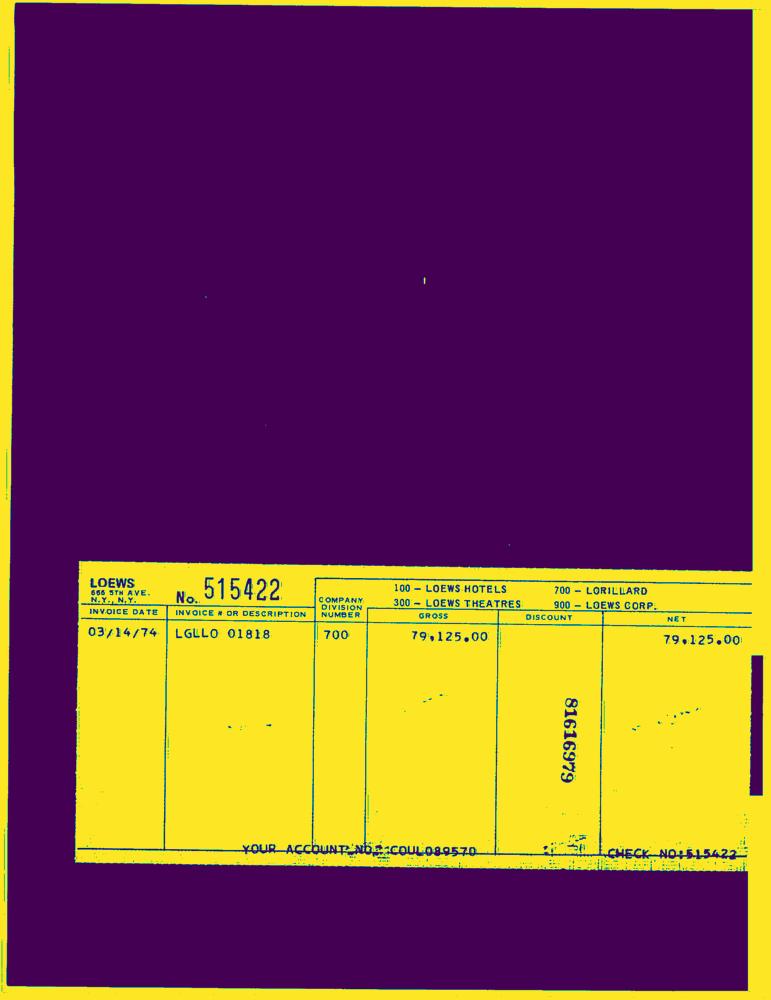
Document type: Invoice-Doc